Question: What is the suspected problem?
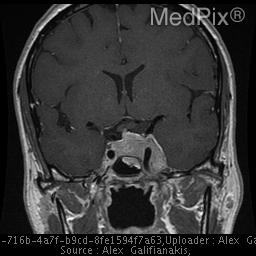
Answer: The findings suggest Avidly enhancing suprasellar mass distinct from the pituitary measuring approximately 3.3 x 2.5 x 3.5 cm. The mass surrounds the left cavernous internal carotid artery extending into the medial aspect of the right cavernous sinus.

The tumor extends anteriorly to the left orbital apex.  There is suprasellar and pontine cistern extension also coursing along the posterior margin of the majority of the clivus. There is posterior extension of the mass surrounding the left 5th cranial nerve involving Meckel's cave as well as surrounding the cisternal portion of the 5th cranial nerve. The mass extends to but not definitely within the left foramen ovale involving the left foramen rotundum as well. The mass abuts the left margin of the basilar artery and the left anterior margin of the mid brain. It extends into the posterior-superior aspect of the sphenoid sinus as well.

A fluid intensity, non-enhancing structure is seen along the posterior margin of the above described mass filling the superior pontine cistern with extension into the left suprasellar cistern measuring 2.3x1.5x1.2 cm.. The mass involves the left cavernous sinus, surrounds the carotid, and extends forward to the orbital apex, and backward to the tentorium and clivus.. The patient might have a history of 42 y.o. woman with elevated prolactin. Please evaluate for evidence of pituitary adenoma.